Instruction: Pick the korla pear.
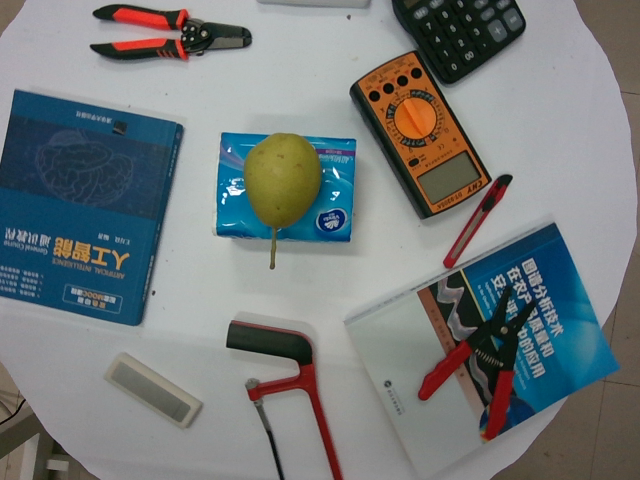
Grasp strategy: vertical